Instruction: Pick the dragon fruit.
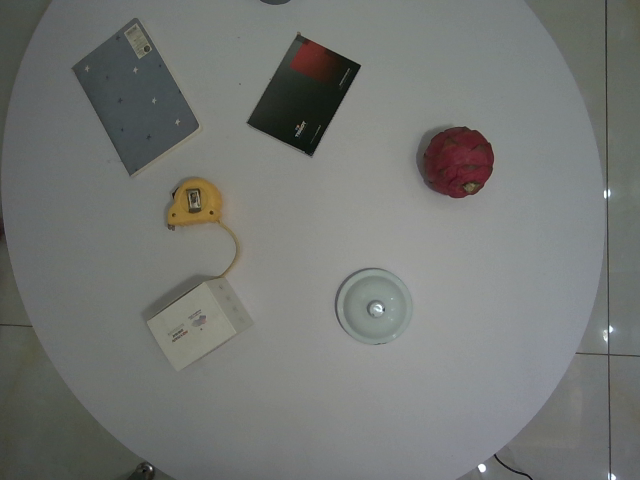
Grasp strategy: vertical